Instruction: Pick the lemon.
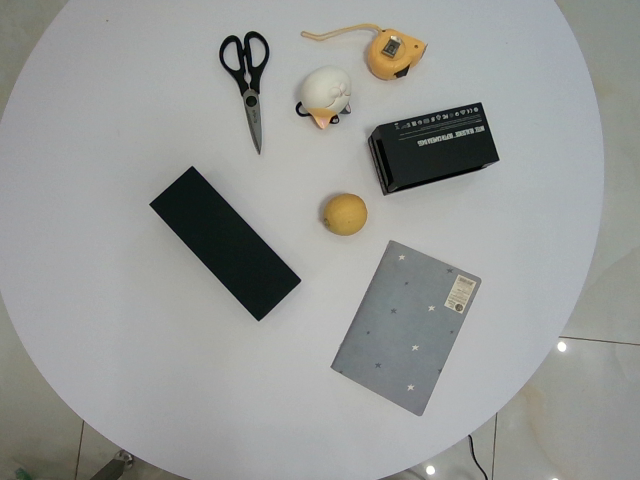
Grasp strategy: vertical